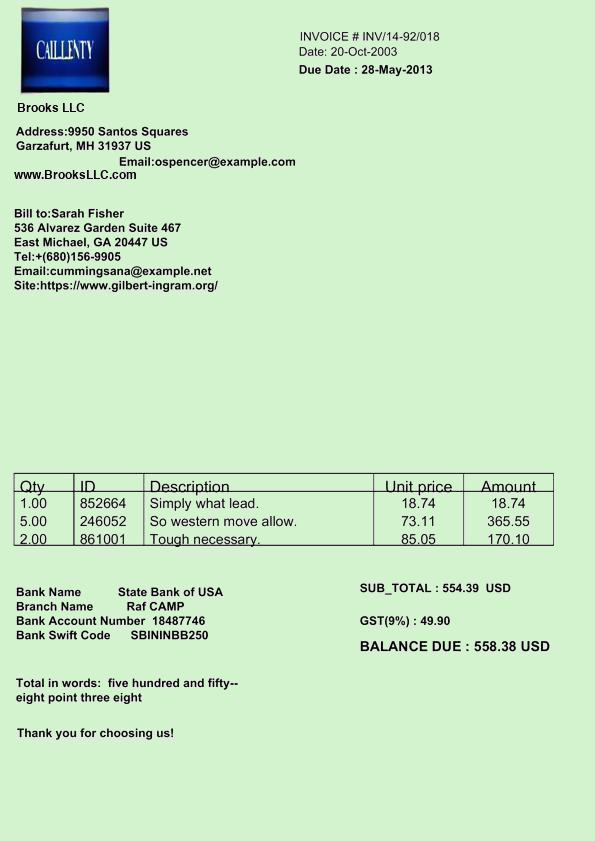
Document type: Invoice